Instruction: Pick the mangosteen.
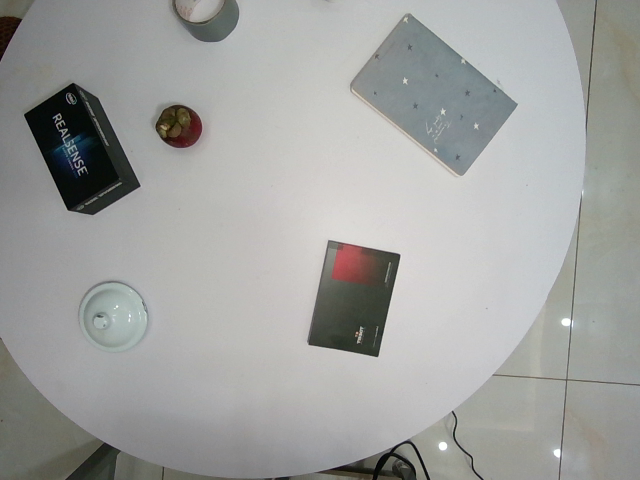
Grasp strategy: vertical